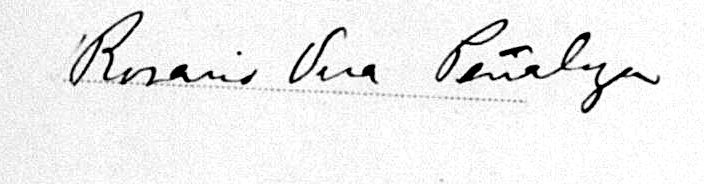
Signature of: rosario vera